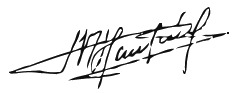
Signature of: francisco gutiérrez